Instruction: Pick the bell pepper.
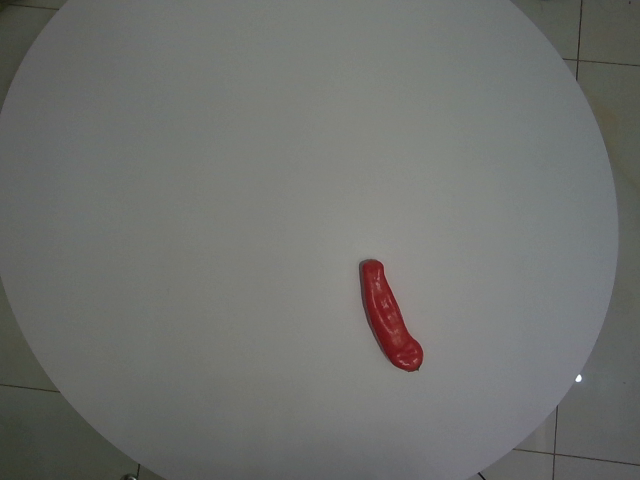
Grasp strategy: vertical